Question: What is the main concern?
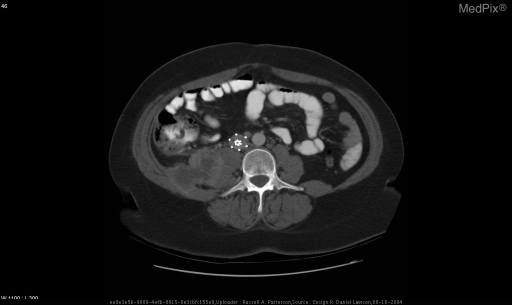
Answer: The findings suggest Frontal view of the abdomen shows an abnormal psoas shadow (i.e. blurring of the right psoas muscle edge).
Axial images from CECT (IV and oral) of the abdomen and pelvis at L2 or L3 shows a rim enhanced low-attenuation mass in the right posterior abdomen in close proximity to the cecum laterally, extending medially into the psoas muscle. Additional axial images shows that the mass is fusiform and extends from approximately T12 into the pelvis along the psoas muscle.. There is a vena cava filter.  There is a heterogenous soft-tissue mass in the right paravertebral area that involves the psoas muscle and posterior abdominal wall.. The patient might have a history of Patient presented to the ER in Jan2003 with 2 day history of fever, night sweats, groin pain, anorexia, nausea, and fatigue. Approximately 2 weeks prior to presentation the patient was seen by PCP for low-grade fevers and mild groin pain that radiated to her hip and back. She was diagnosed with groin strain and prescribed Flexeril. The patient continued to experience intermittent fevers and progressively worsening pain in her hip and groin despite frequent use of Flexeril. The pain was noted to be particularly bad while climbing stairs that would improve with sitting and rest. There were otherwise no changes in her bowel habits or stool quality (2-3 loose stools/day), no urinary symptoms, chest pain, dispnea, hemoptysis, or musculoskeletal trauma. The patient also denied a history of chronic gastrointestinal disease. She had an appendectomy 10 years ago. Past medical history also significant for a right sided nephrectomy in 2002 for an angiolipoma. Post-operative course complicated by a septic hematoma in the right kidney fossa, pneumonia and deep venous thromboses (DVTs). In 2003 an IVC Greenfield filter was placed for recurrent DVTs unresponsive to anticoagulation therapy.  Medications Flexeril, Aygestin (for Menorrhagia), Progestin and Coumadin..